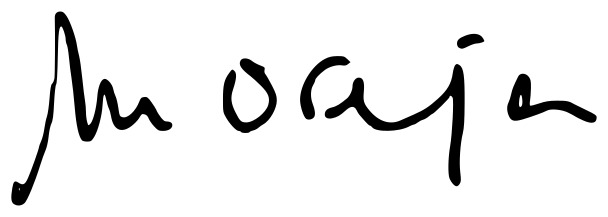
Signature of: marcelino oreja 1st marquis of oreja